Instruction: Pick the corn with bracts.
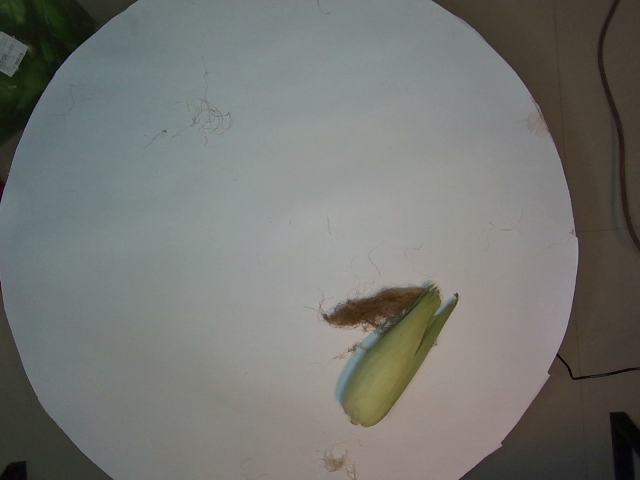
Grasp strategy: vertical